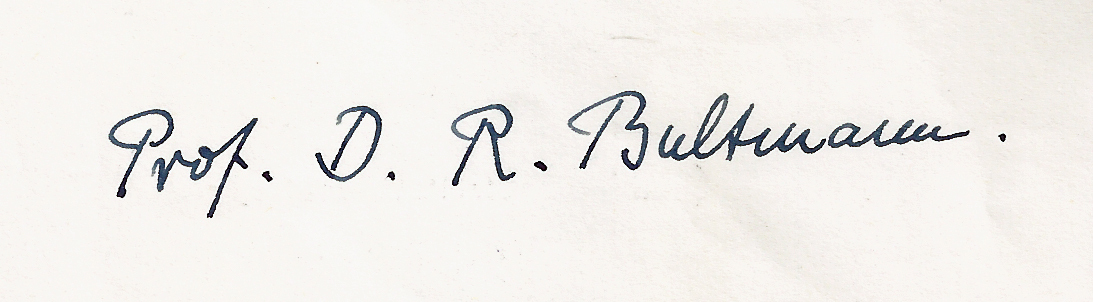
Signature of: rudolf bultmann